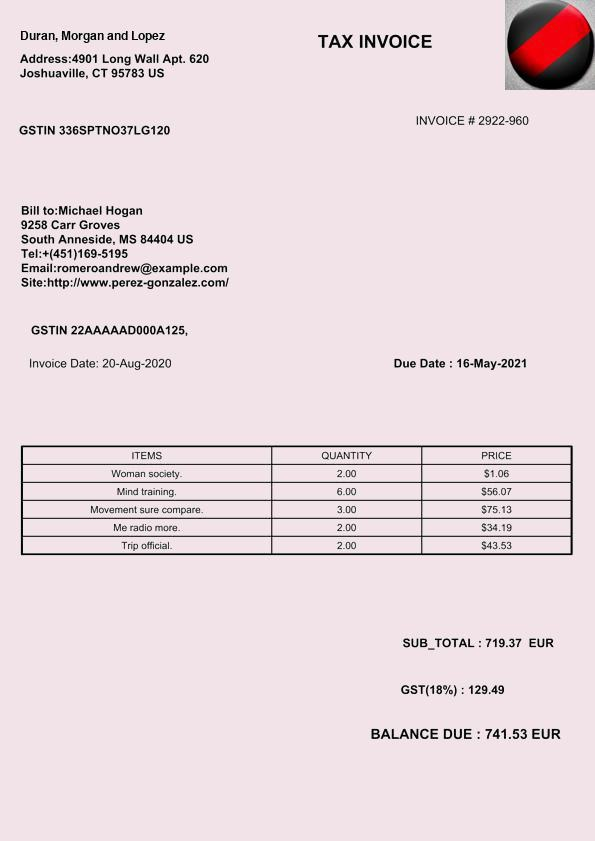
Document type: Invoice